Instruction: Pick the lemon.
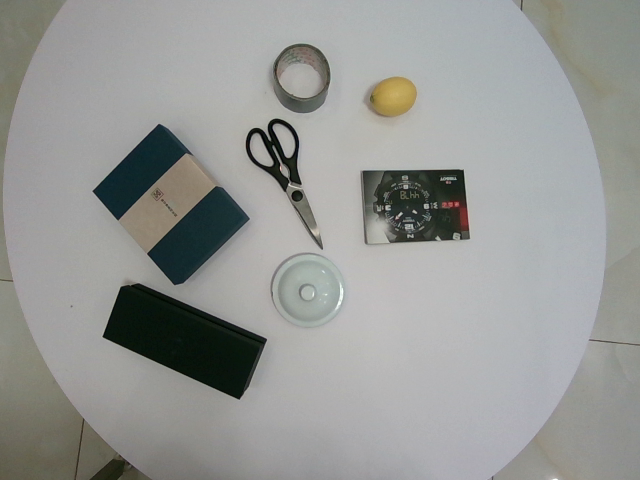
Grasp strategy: vertical